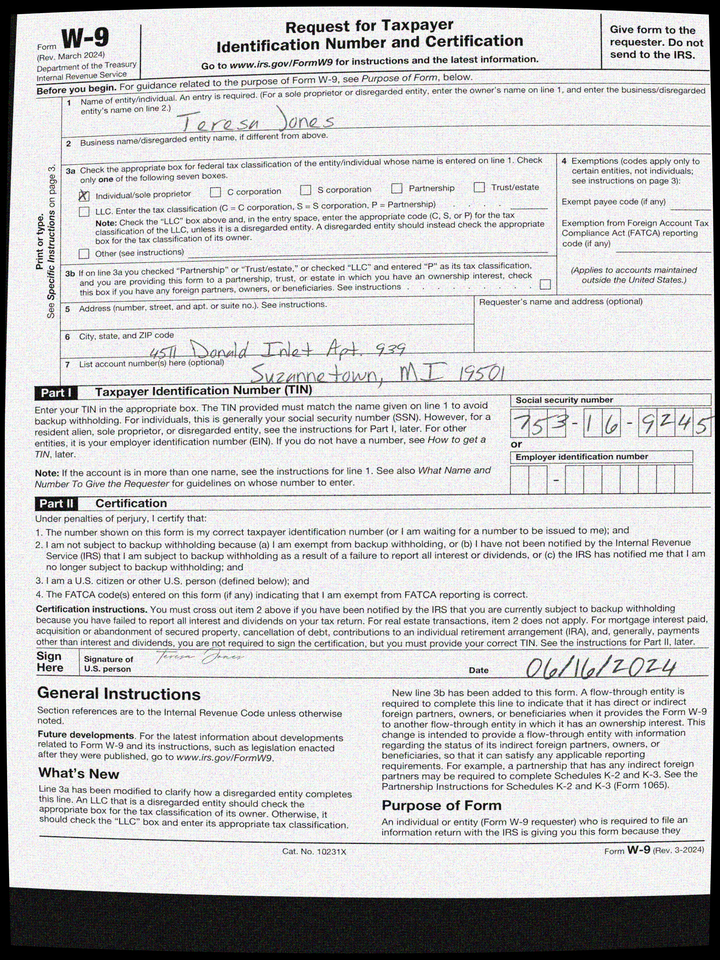
adr1: 4511 Donald Inlet Apt. 939
adr2: Suzannetown, MI 19501
cbx: yes
ssn: 753169245
enm: Teresa Jones
sdt: 06/16/2024